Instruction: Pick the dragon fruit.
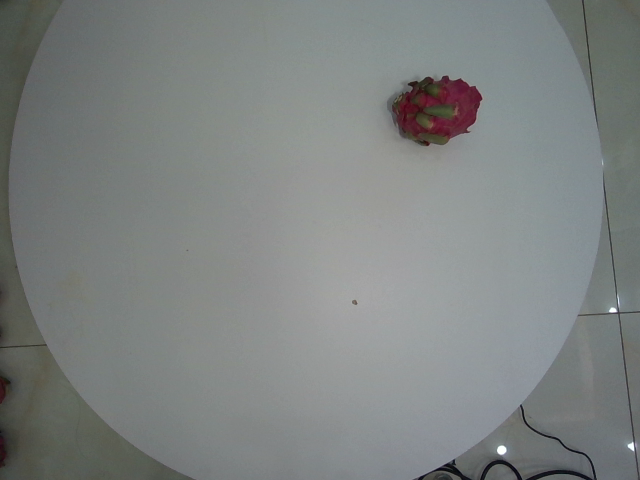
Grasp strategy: vertical